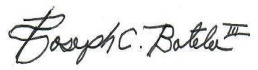
Signature of: joseph c boteler iii